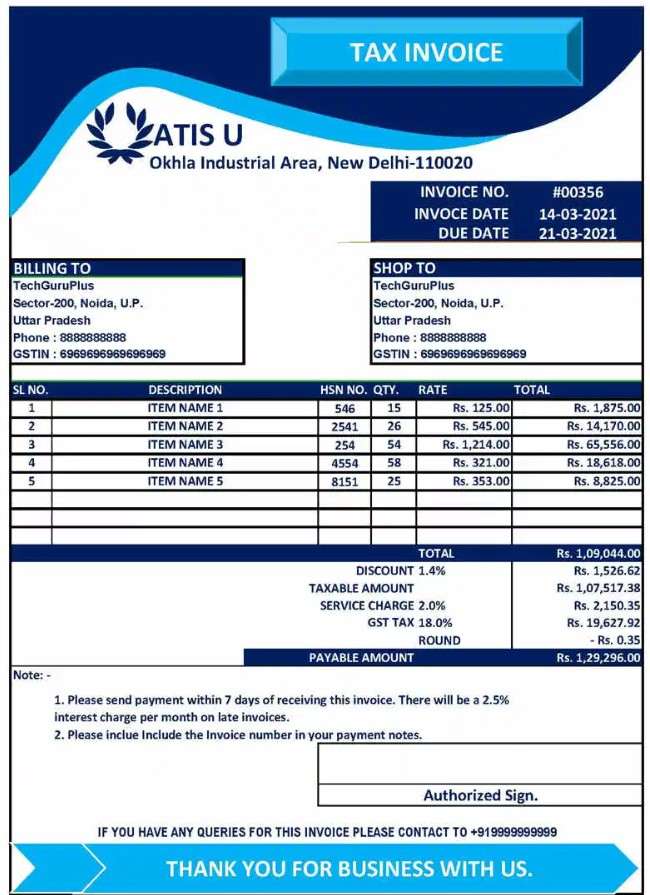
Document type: Invoice